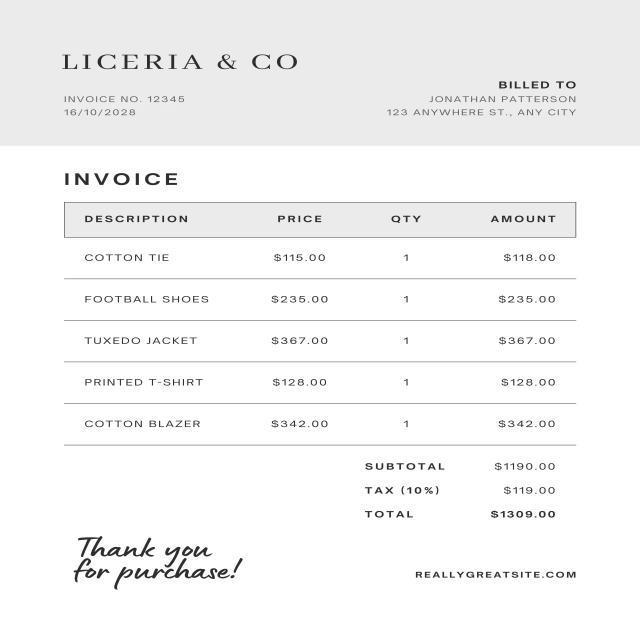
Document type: Invoice